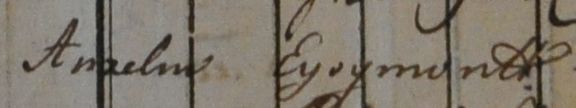
Signature of: anzelm eysmont